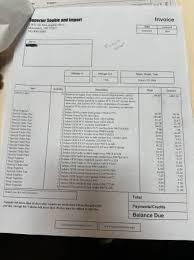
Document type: Invoice